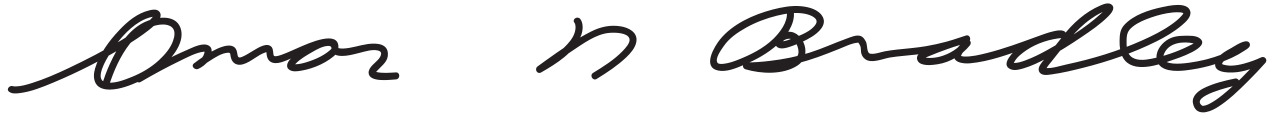
Signature of: omar bradley